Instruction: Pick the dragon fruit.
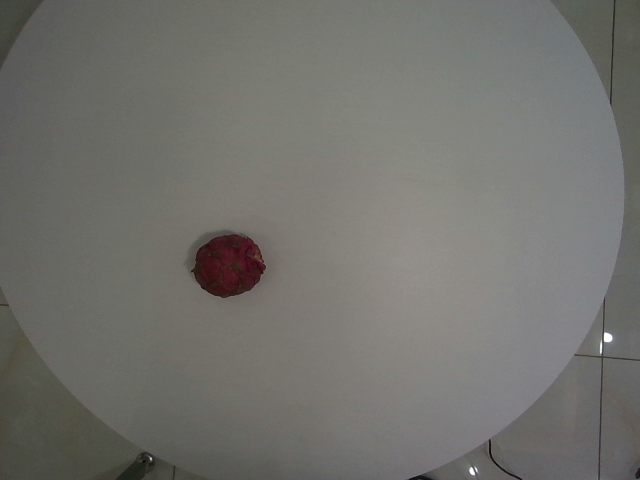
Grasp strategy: vertical